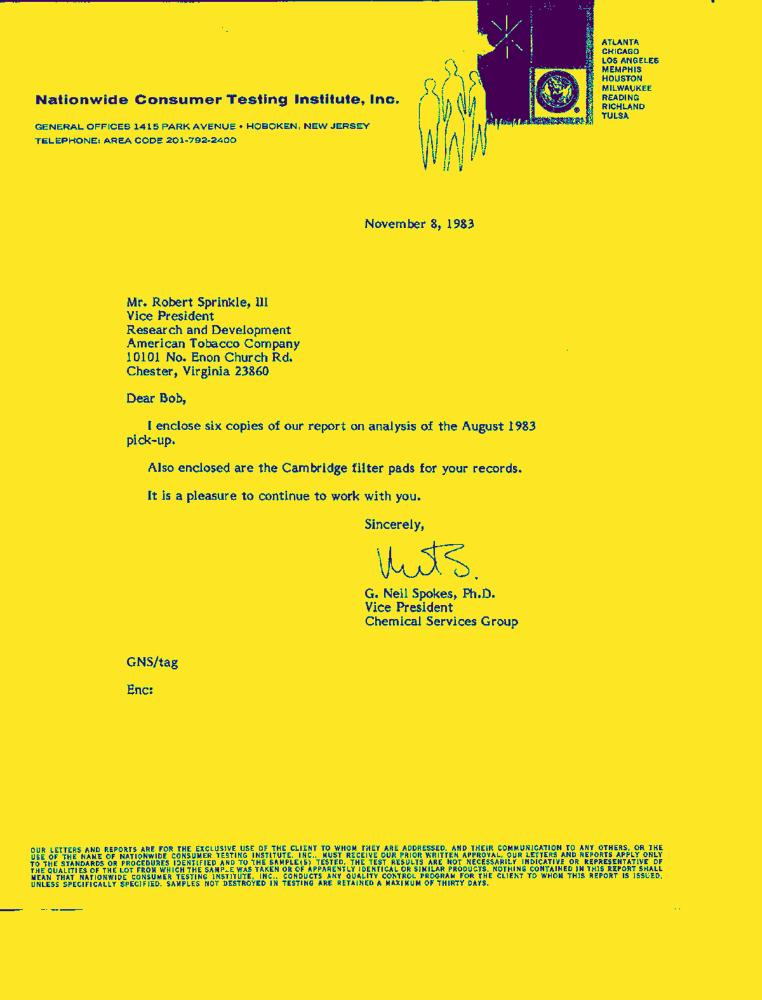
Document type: Letter-Doc